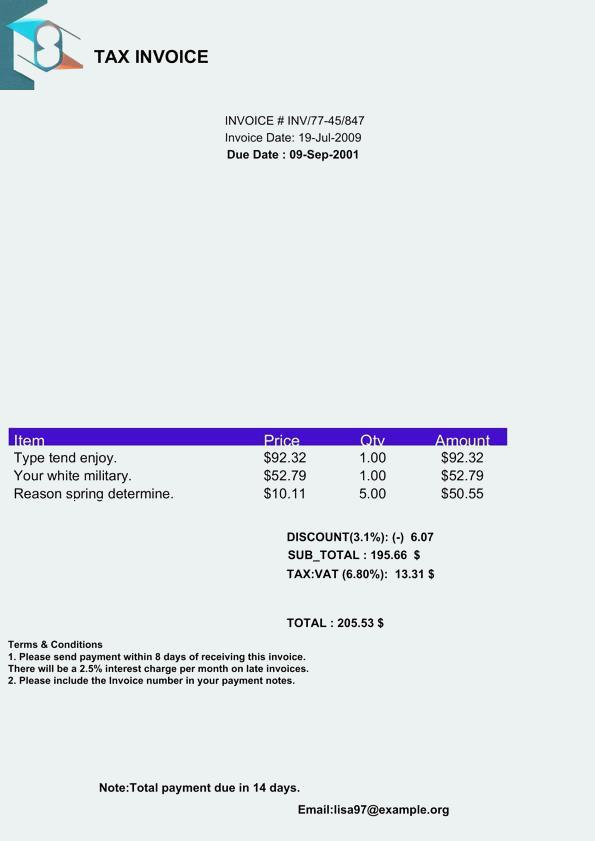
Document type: Invoice